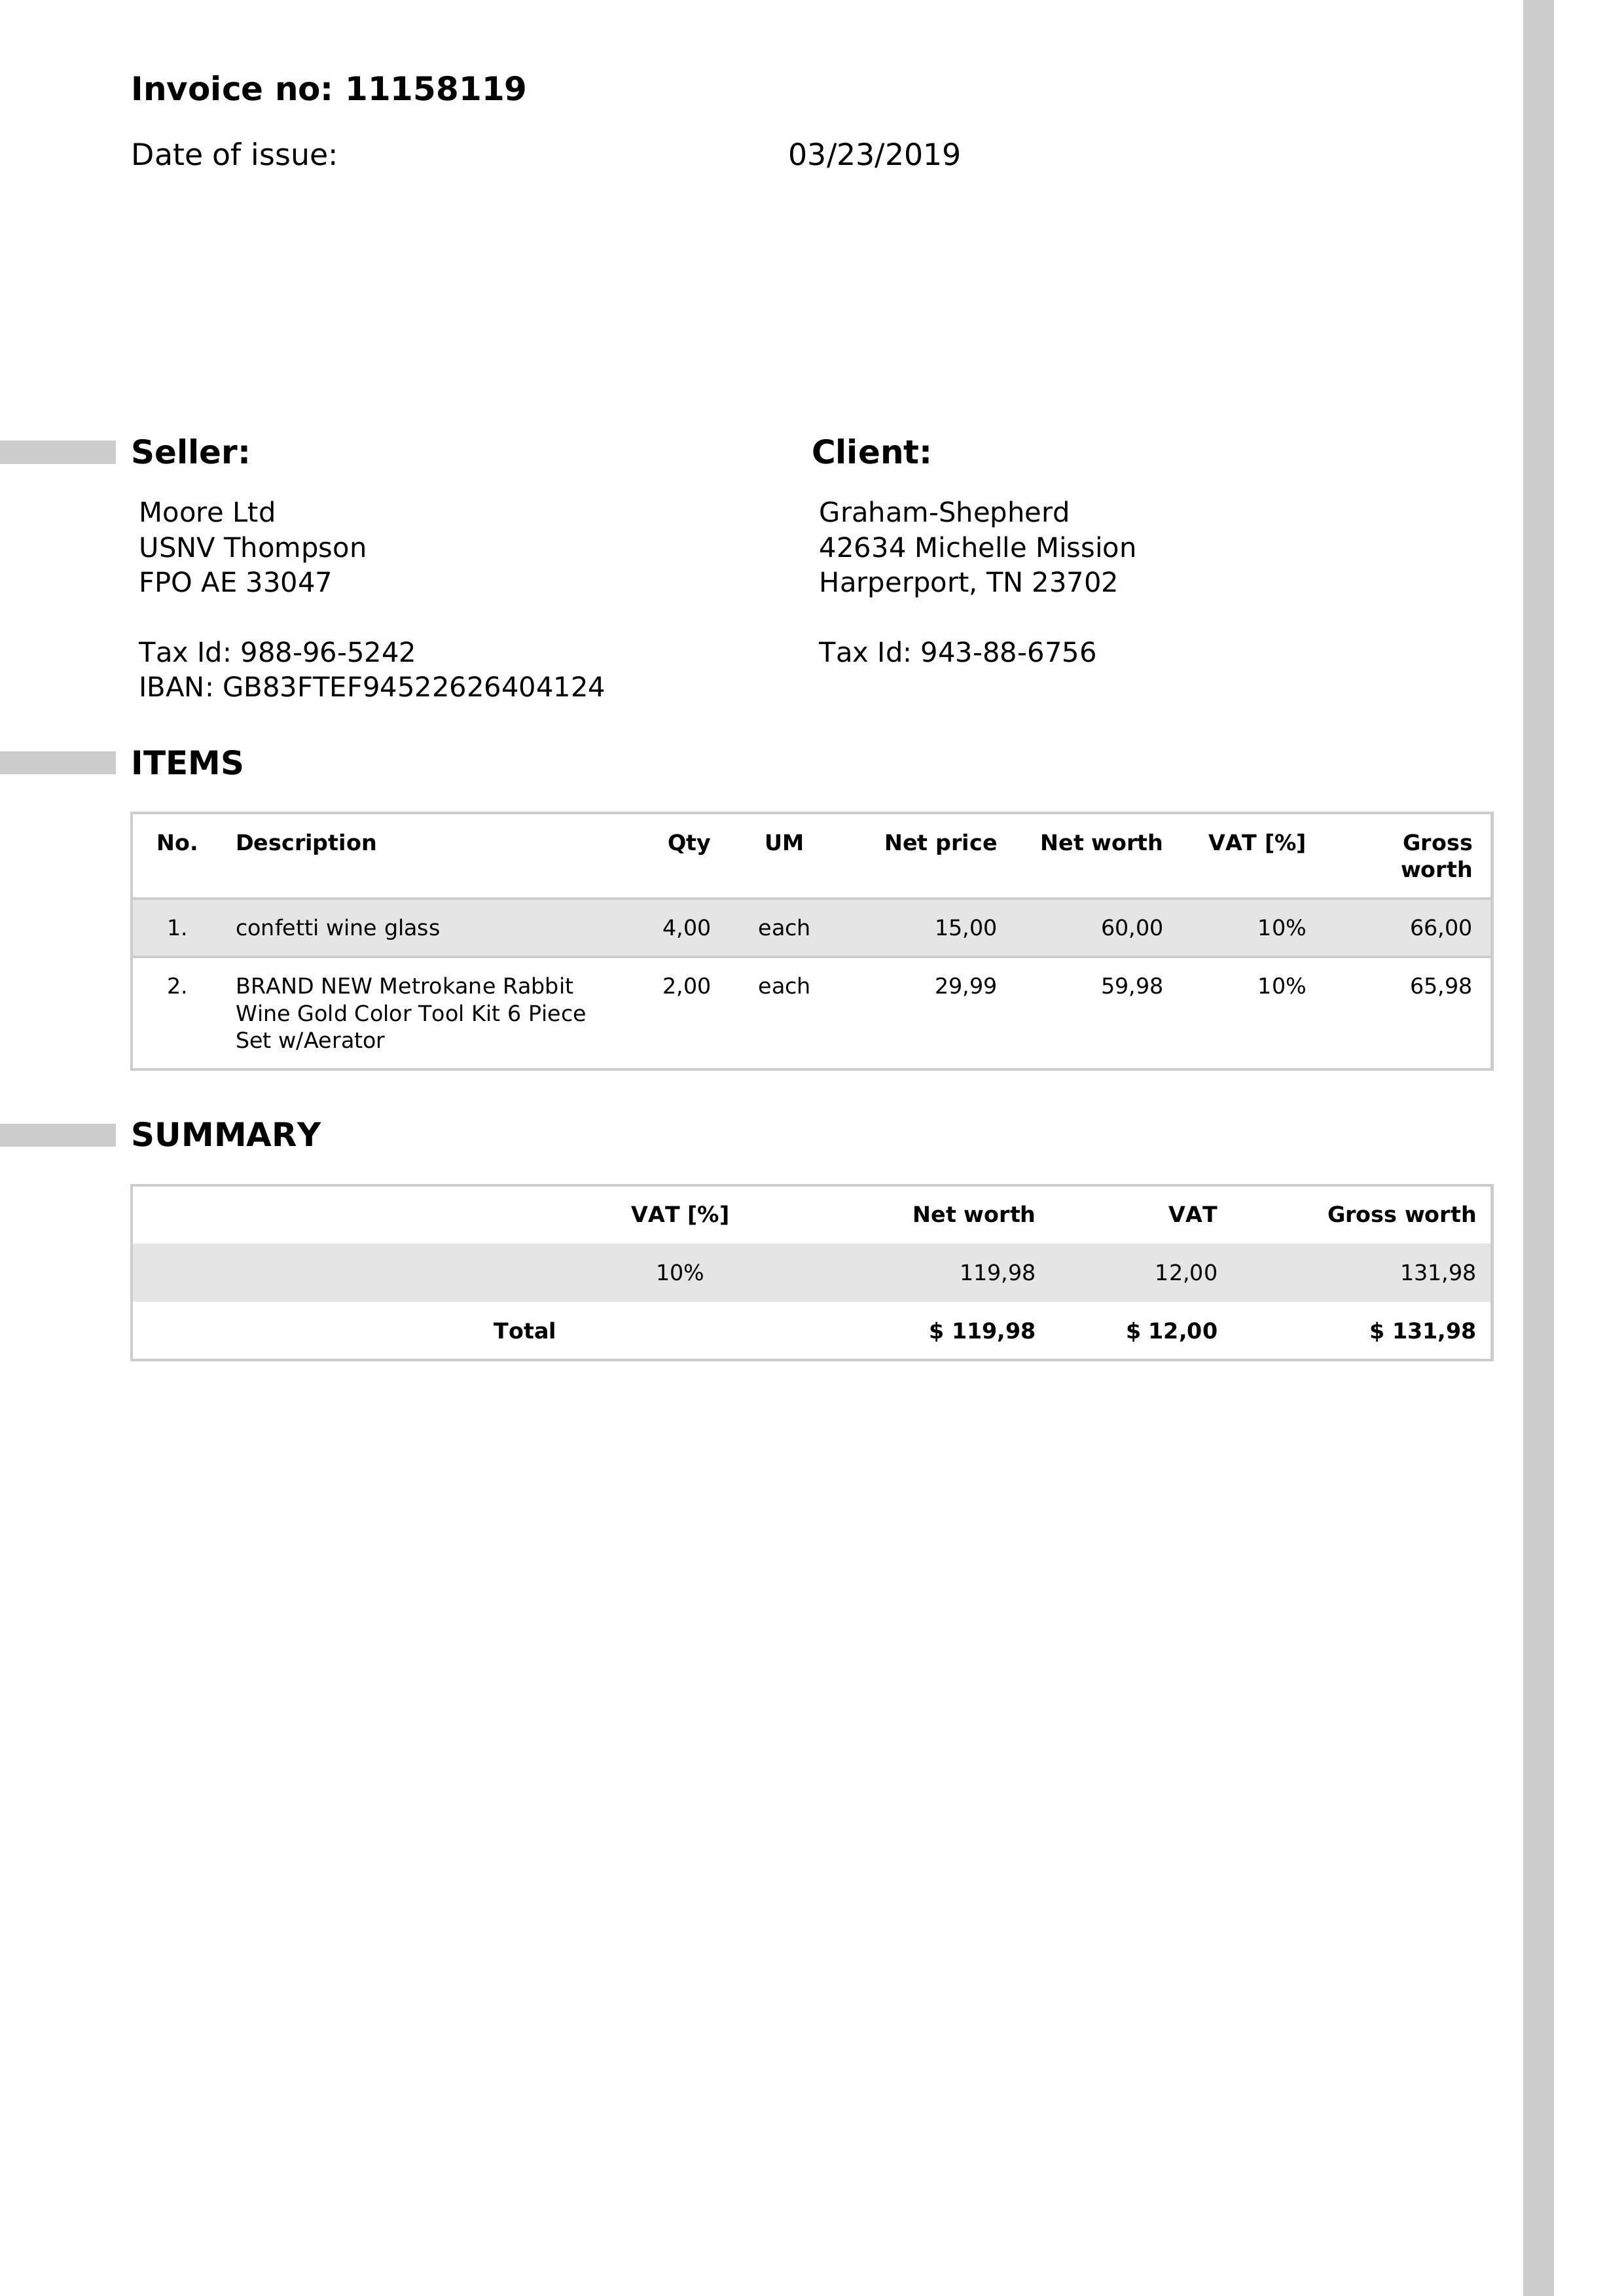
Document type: Invoice